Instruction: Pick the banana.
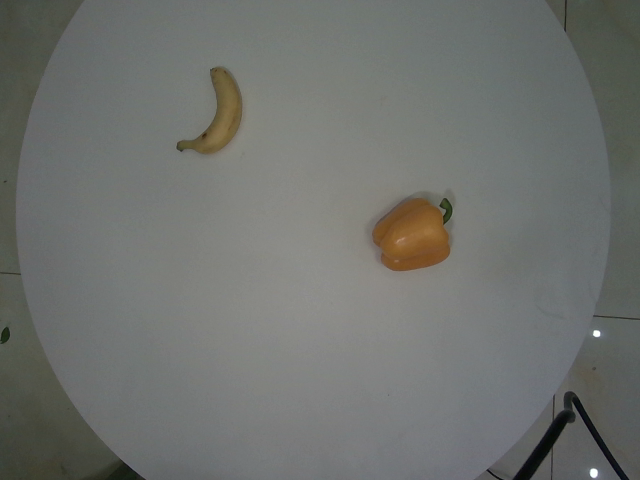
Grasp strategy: vertical